Question: In what way does the history help explain the case?
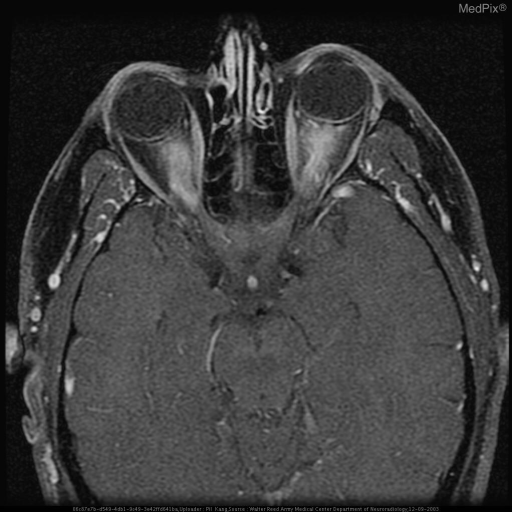
Answer: The patient's history of 49 y.o. white man who had an acute onset of bilateral decreased visual acuity. is key in understanding the case.